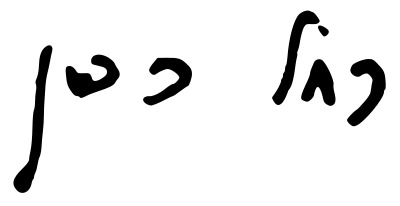
Signature of: rachel cohen kagan